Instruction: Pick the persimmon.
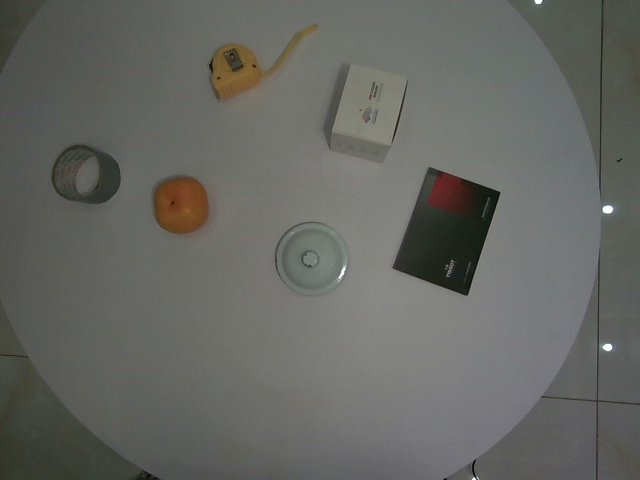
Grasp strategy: vertical